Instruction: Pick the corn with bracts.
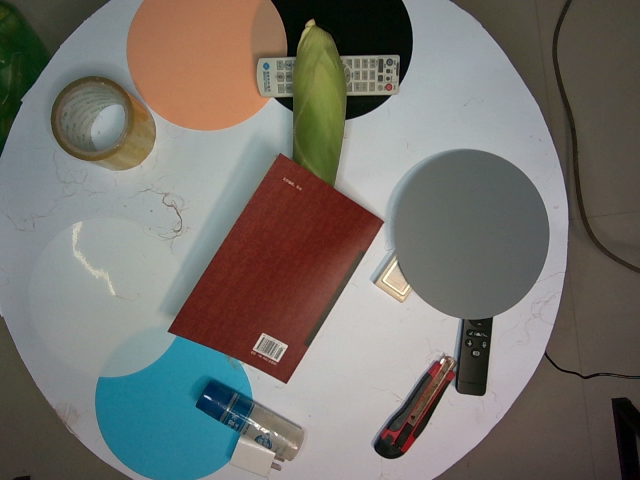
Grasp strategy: vertical